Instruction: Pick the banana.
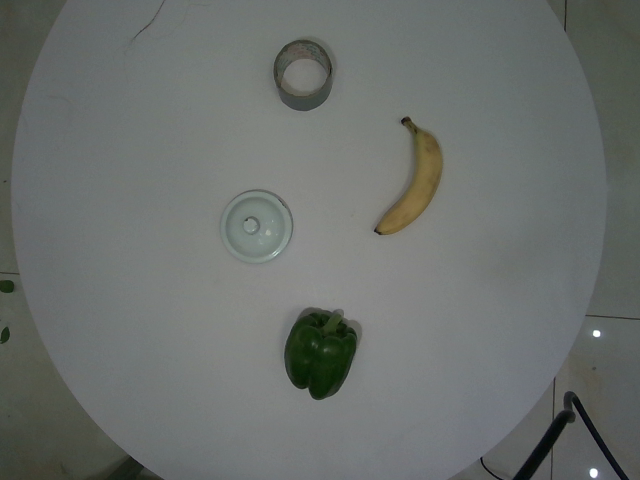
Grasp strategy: vertical